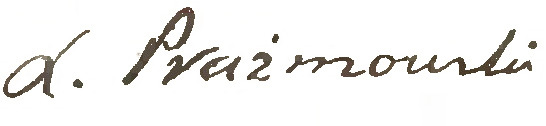
Signature of: adam prazmowski